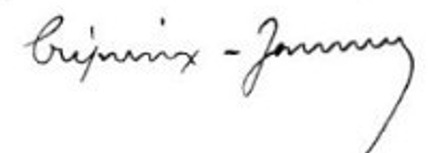
Signature of: jules crépieux jamin